Question: What is the total amount of taxes owed as per the document?
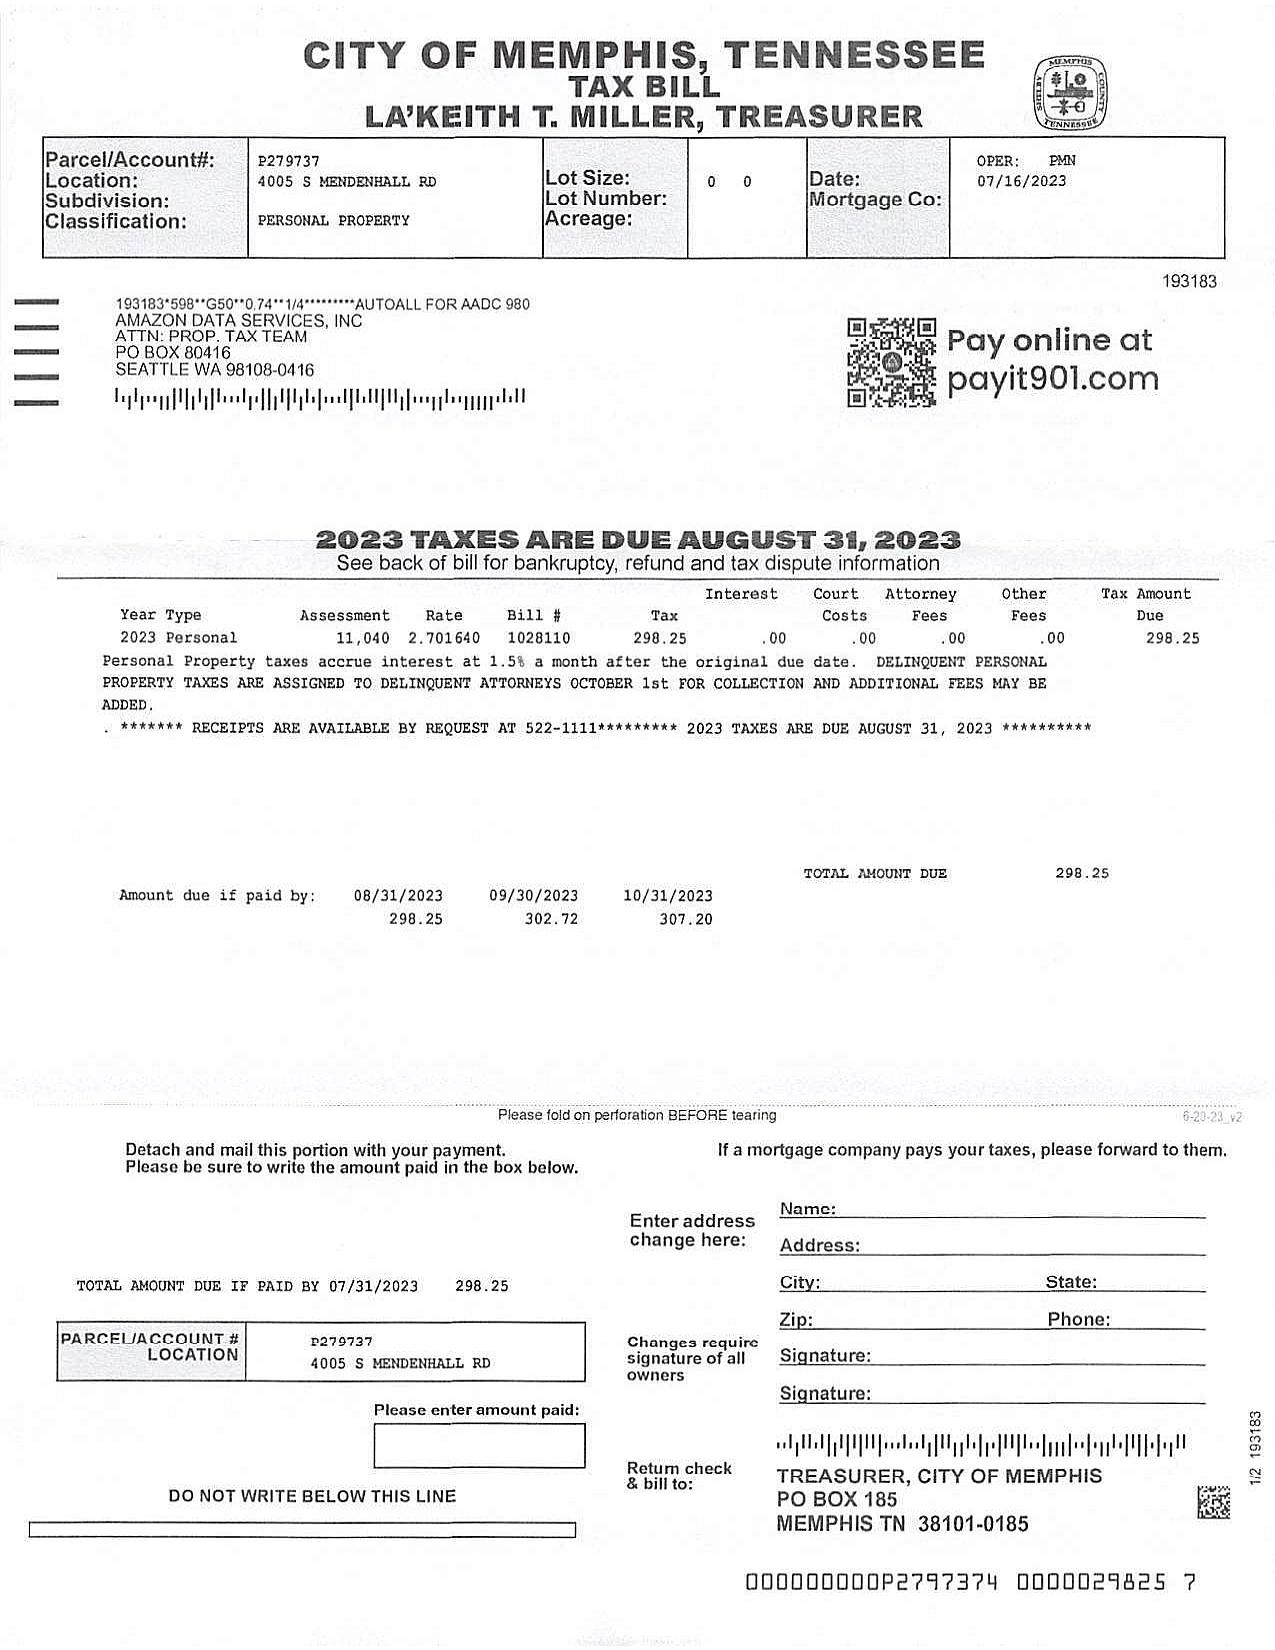
Answer: "298.25"